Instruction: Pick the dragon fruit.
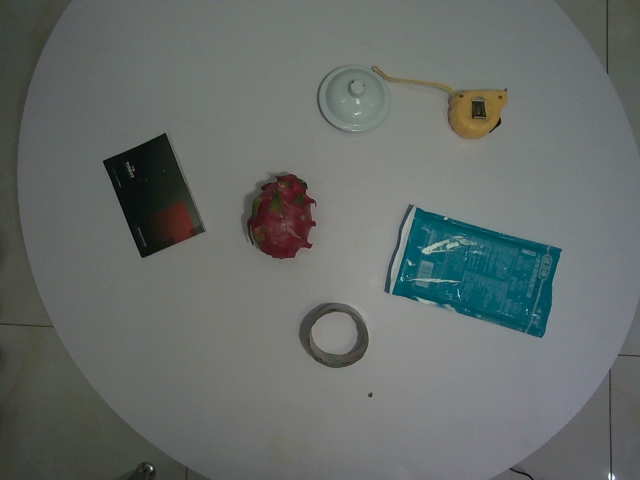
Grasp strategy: vertical